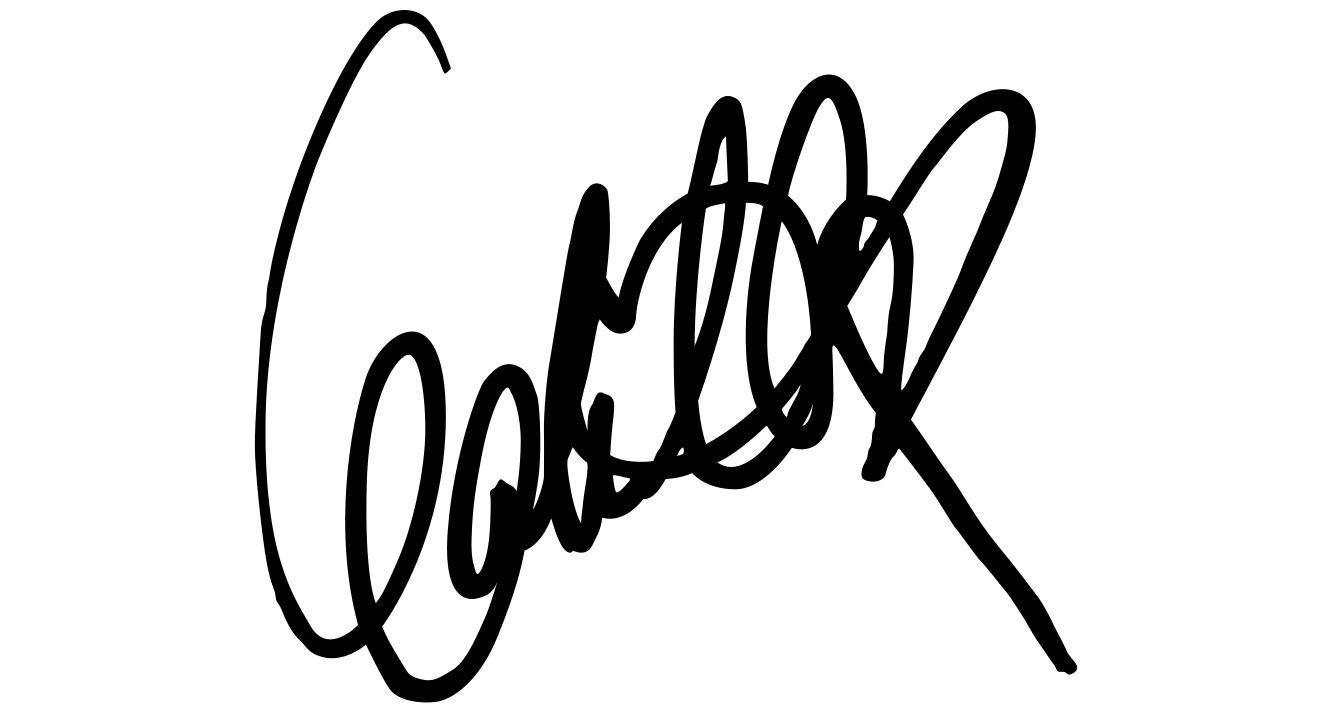
Signature of: gabrielle leithaug